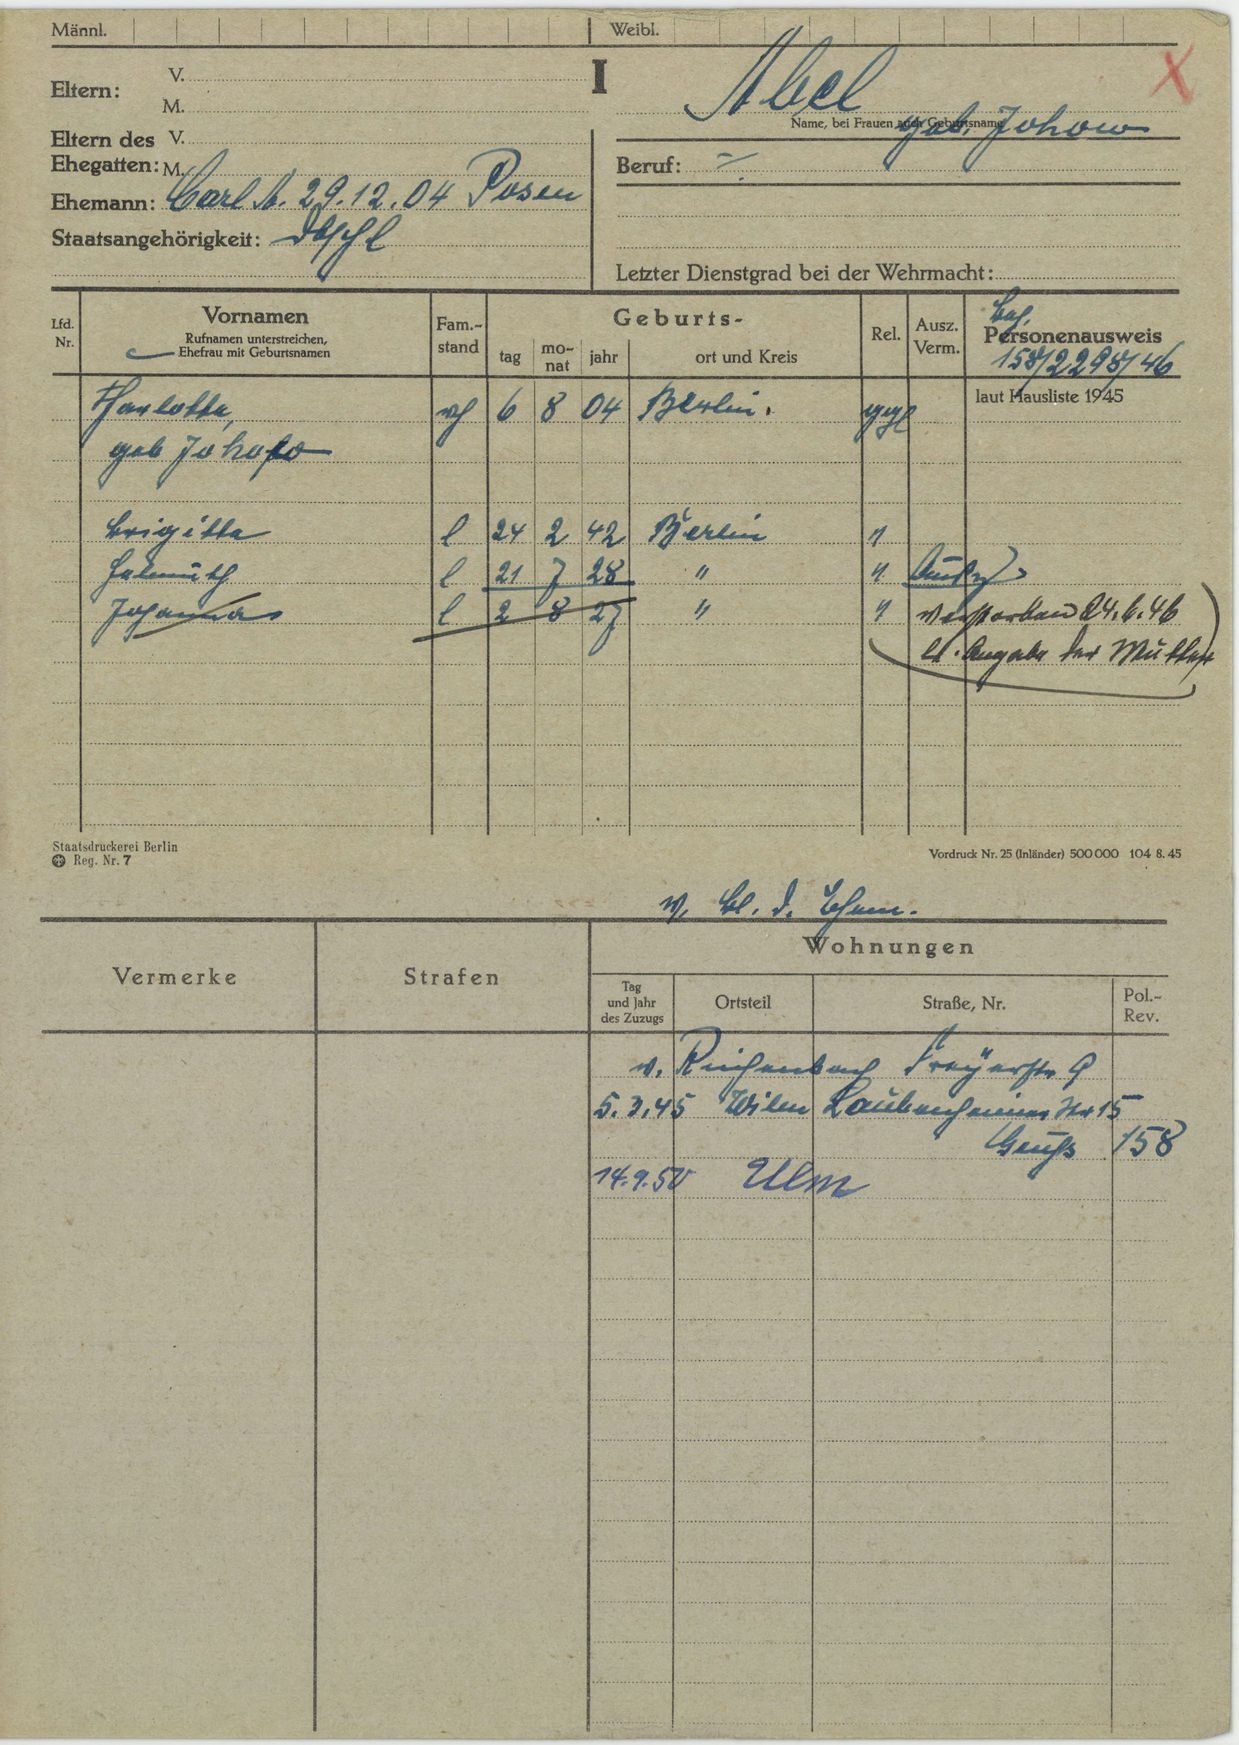
Abel geb. Johow